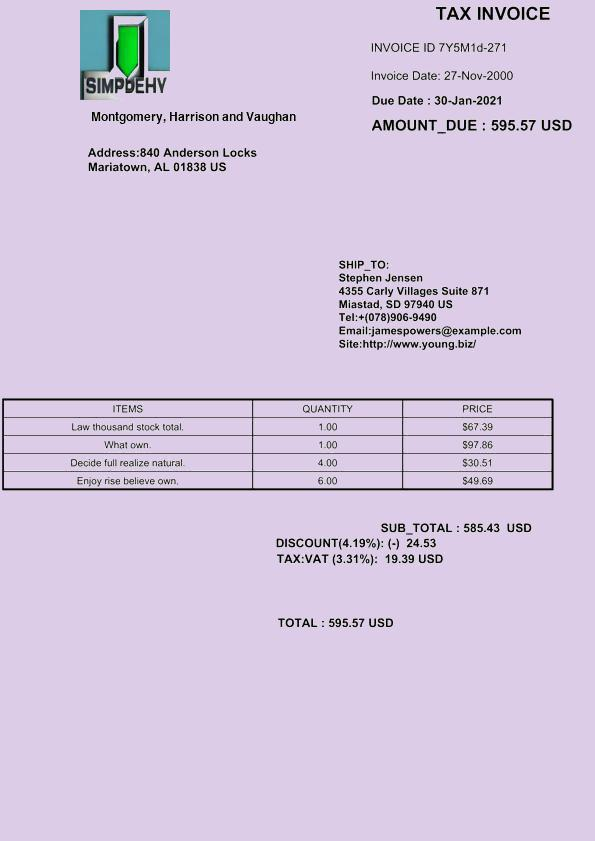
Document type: Invoice